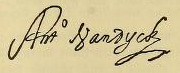
Signature of: anthony van dyck